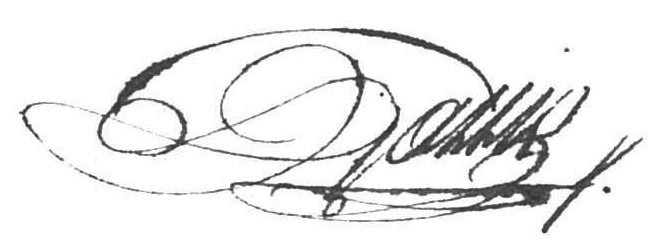
Signature of: jean claude barthélemy gallix